Question: How does the patient history play a role?
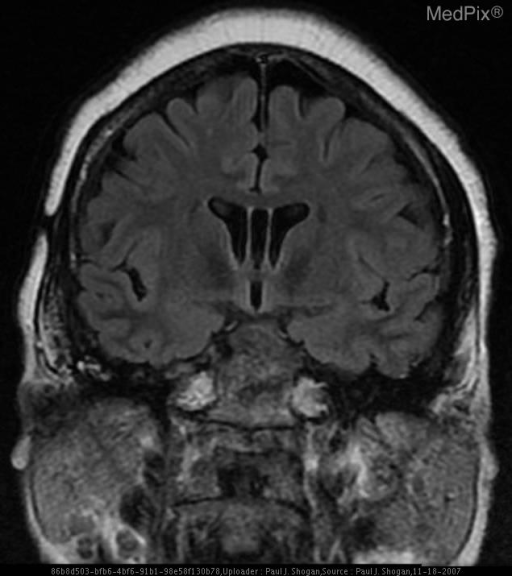
Answer: The patient's history of 52 yo female with complaint of hearing loss. is key in understanding the case.